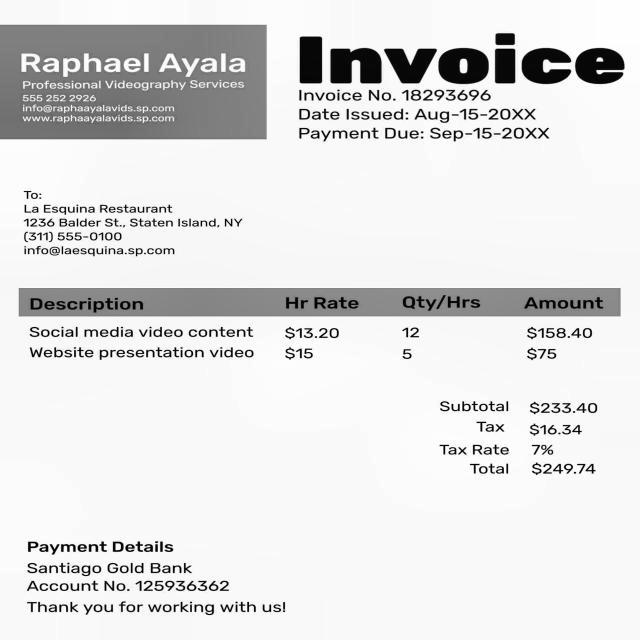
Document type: Invoice